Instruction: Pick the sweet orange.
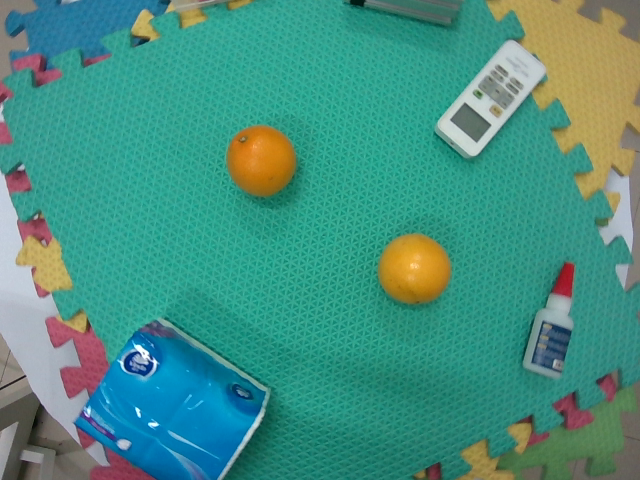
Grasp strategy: vertical